Patient: Female, age 57
This is a 57 year old female with hypothyroidism history for 20 years who consulted for fever, arthralgia and erythema nodosum. She presented with a 10 day history of subcutaneous nodules in lower limbs, fever, and arthritis. On physical examination, there was hepatosplenomegaly, and no lymphadenopathy. On the skin examination there was hot nodules on the front and sides of the legs. On ophtalmological examination, there wa keratitis. Biological findings showed an elevated erythrocyte sedimentation rate (123 mm during the first hour), a normocytic normochromic non-regenerative anemia (9 g / dl), a positive polyclonal hyper gamma globulin rate (16 g / L), an elevated C-reactive protein rate (190 mg / L), renal failure (creatinine 200 umol / l, Urea 16 mmol / l, Renal clearance: 28 ml / min), anti-nuclear and anti-native DNA antibodies were positive. There was also significant proteinuria (1g/day). Calcium and phosphate balance over a 3 day periods was normal. Chest X-ray showed Mediastinal enlargement suggestive of mediastinal adenomegaly with calcifications (Figure 1). On chest CT there was mediastinal lymph nodes in Barety space and bilateral hilar lymphadenopathy which were partially calcified. There were changes in the lung parenchyma described as ground glass infiltrates with pleural nodules, pleural and pericardial effusions (Figure 2). Tuberculin intradermal test was negative, mycobacteruim tuberculosis wasn't present in gastric fluid. On functional respiratory tests there was distal obstructive deficit with a normal DLCO. Bronchoscopy showed macroscopically normal bronchi. Bronchial biopsies suggested non specific inflammation lesions. Renal Ultrasound revealed poorly differentiated kidneys with a small left kidney, which didn't allow the renal biopsy. Skin biopsy was performed on healthy skin and showed no lupus band. Renal biopsy was contrindicated by the findings of the renal ultrasound. Biopsy of the salivary glands showed chronic sialadenitis the special Congo Redstain revealed amyloid deposits around the vessels and interlobular ducts (Figure 3) which are birefringent amyloid deposits under polarized light (Figure 4). Accordingly, the retained diagnosis was the association of SLE, sarcoidosis (Lofgren syndrome) and amyloidosis. Our patient has already been treated. There was a complete regression of the erythema nodosum lesions under analgesics and potassium iodide after 4 weeks. There were no indications for corticosteroid therapy because kidneys were already affected, CKD stage (Chronic kidney disease) with small dedifferentiated kidneys and there were no signs of activity of sarcoidosis. The patient was prescribed Colchicine  1mg per day and Nivaquine  200mg per day. The patient monitoring included a chest CT, a transthoracic echocardiography (which showed regression of the pericardial effusion), creatininemia and Proteinuria. A rectal biopsy was scheduled.
Keywords: amyloïdosis, lupus erythematosus, sarcoïdosis
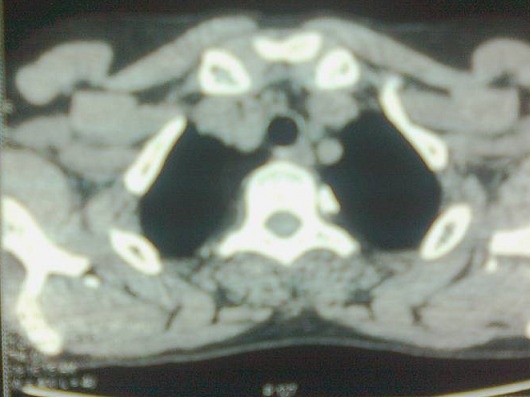
Image caption: Mediastinal lymph nodes in Barety space and bilateral hilar lymphadenopathy on chest CT.